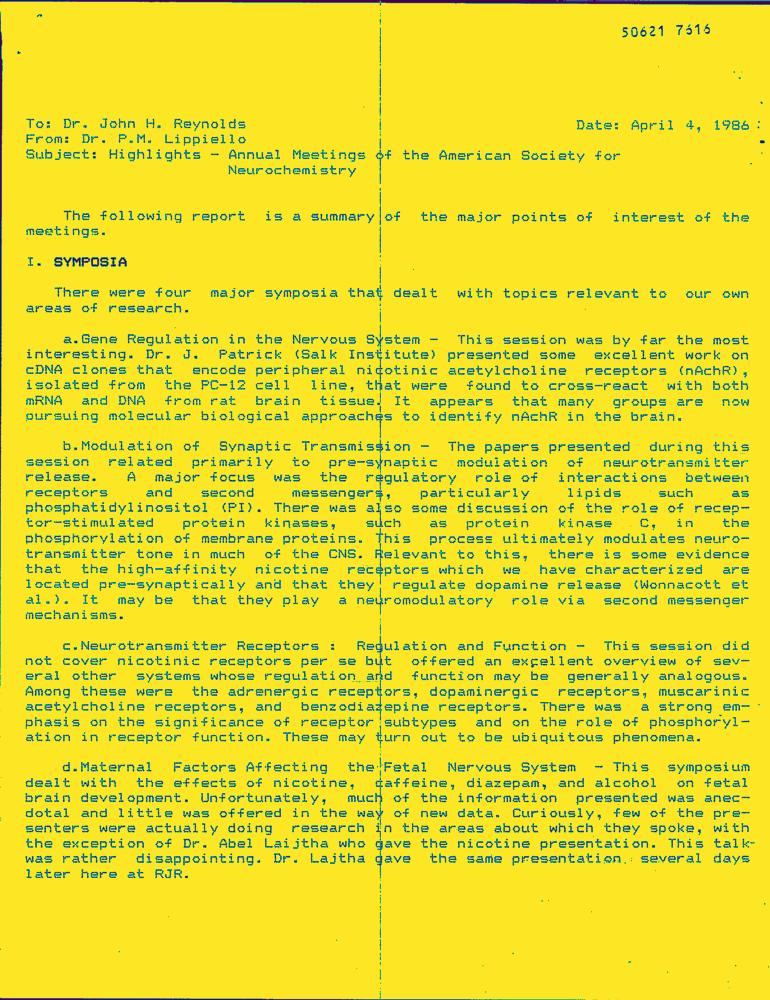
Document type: Letter-Doc